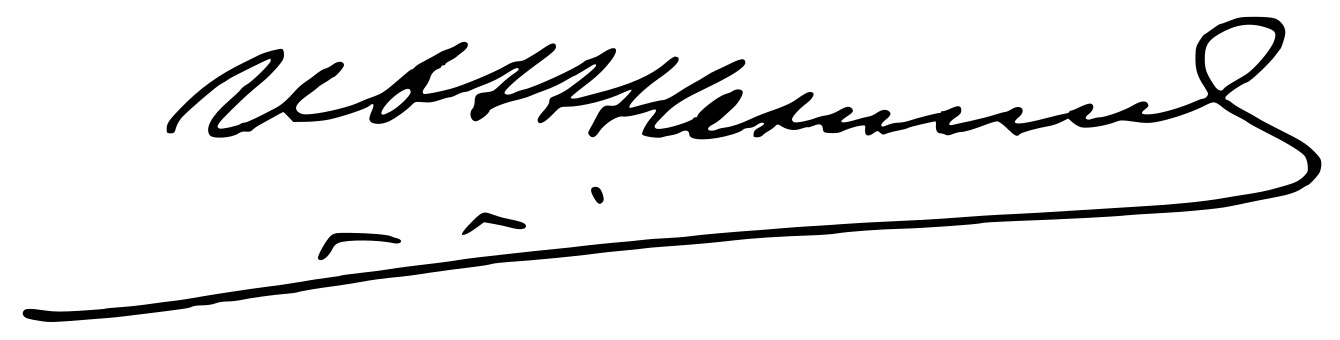
Signature of: ivan nelchinov